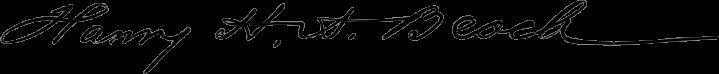
Signature of: henry harris aubrey beach